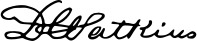
Signature of: david watkins